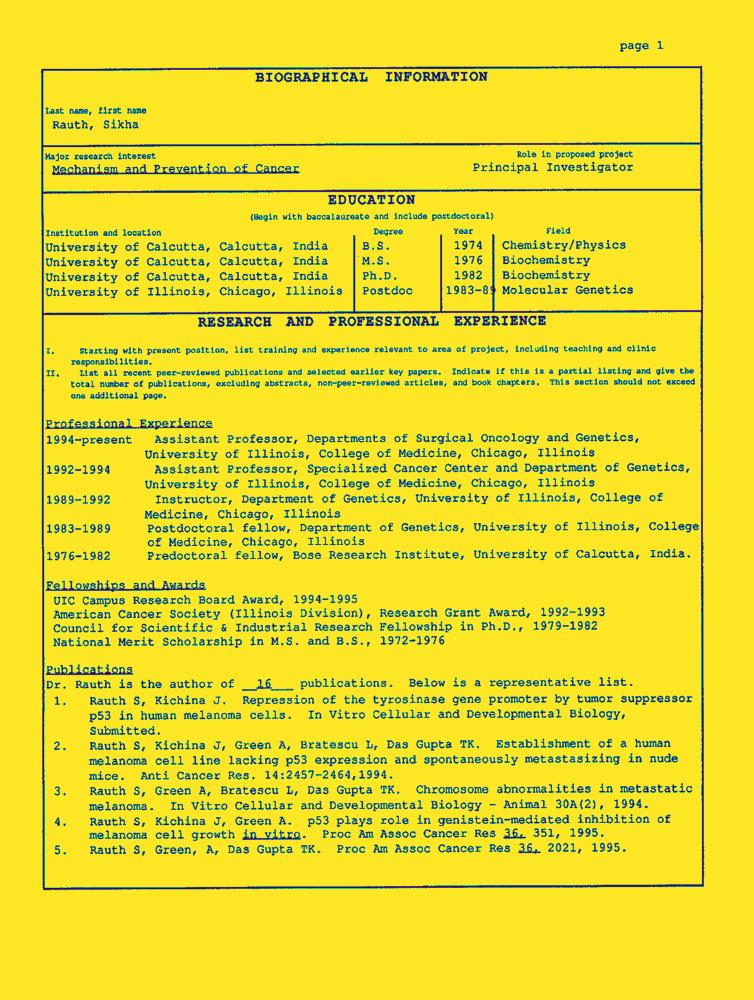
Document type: Resume-Doc